Question: Explain the disease:
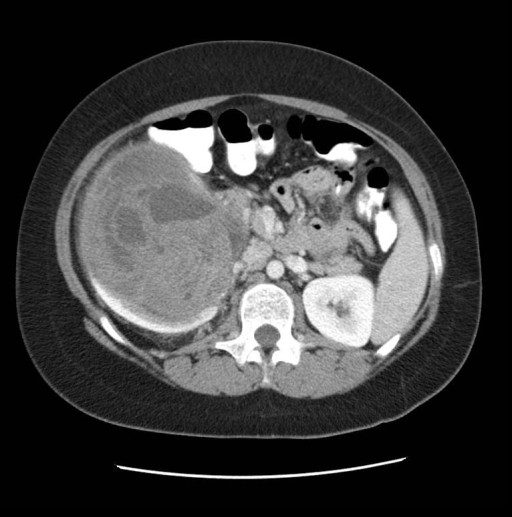
Answer: The disease is discussed as: Wilms’ tumor is a mixed embryonal neoplasm that is the most common intra-abdominal tumor and renal malignancy in childhood.  It is the fourth most common pediatric cancer1,2.
The median age of sporadic Wilms’ is 44 months, although teenage patients (as in this case presentation) may present with it. The incidence of bilateral tumours is between 8–12% and the gender ratio is fairly even at 1:1.2.  The mass is usually smooth, fixed and firm, occasionally extending across the midline of the abdomen.
Though usually asymptomatic, 20-30% of patients experience hematuria, abdominal pain, hypertension, and fever.  Symptoms such as weight loss, cachexia, or bone pain are uncommon for Wilms’ tumor3.
Wilms’ tumor can spread locally through the tumor capsule or hematogenously to the lungs, liver, or the other kidney.  It may progress into the inferior vena cava as far as the right atrium3.
Wilms’ tumor, which is intra-renal in development, must be distinguished from neuroblastoma.  Neuroblastoma typically arises from the adrenal glands and is the second most common childhood solid tumor.  Neuroblastomas also tend to have calcifications, another difference from Wilms’ tumors that may be discerned radiologically1, 4.
Patients with chromosomal aberrations on 11p13 and 11p15 have been shown to be at increased risk of Wilms’ tumor.  Such patients may present with other conditions that include aniridia, mental retardation, macroglossia, organomegaly, or genitourinary anomalies3.
The first line of diagnostic studies for Wilms’ tumor is ultra sound, providing a non-invasive means of evaluating tumor mass in the abdomen. It can be helpful in ruling out an extra-renal mass (neuroblastoma) or hydronephrosis5.  CT becomes especially useful in detection of bilateral tumors and in evaluation of other abdominal structures, peritoneum, and lymph nodes.  On CT Wilms’ tumor appears as a heterogenous, enhancing solid mass with less than 10% showing calcification.  A “claw sign" of the displaced renal tissue may be seen2.  On MRI the tumors are hypointense with T1, variable with T2, and enhance poorly with gadolinium.  Gadolinium is given, however, to evaluate the other kidney for another Wilms’ mass2.
A chest xray is important when evaluating a patient preoperatively for lung metastasis.  Most centers, however, prefer the use of chest CT.  Though chest CT is a sensitive modality for Wilms tumor, it is susceptible to false positives for lung metastasis as well as inter-reader variability.  Histological assessment may show the presence of nephrogenic rests, premordial precursor lesions in the kidney, common in the setting of Wilms’ tumor6.
Nearly all patients undergo surgery as the primary treatment method.  Chemotherapeutic regimens of vincristine, doxorubicin, and dactinomycin with or without radiation therapy (depending on the stage of the tumor) are used in treating Wilms’ tumor.   Bilateral renal involvement is considered Stage V disease3.
Relapse rates are relatively low with 10-15% experiencing relapse in patients with favorable histologic findings.  They increase up to 50% in patients with anaplastic findings3.